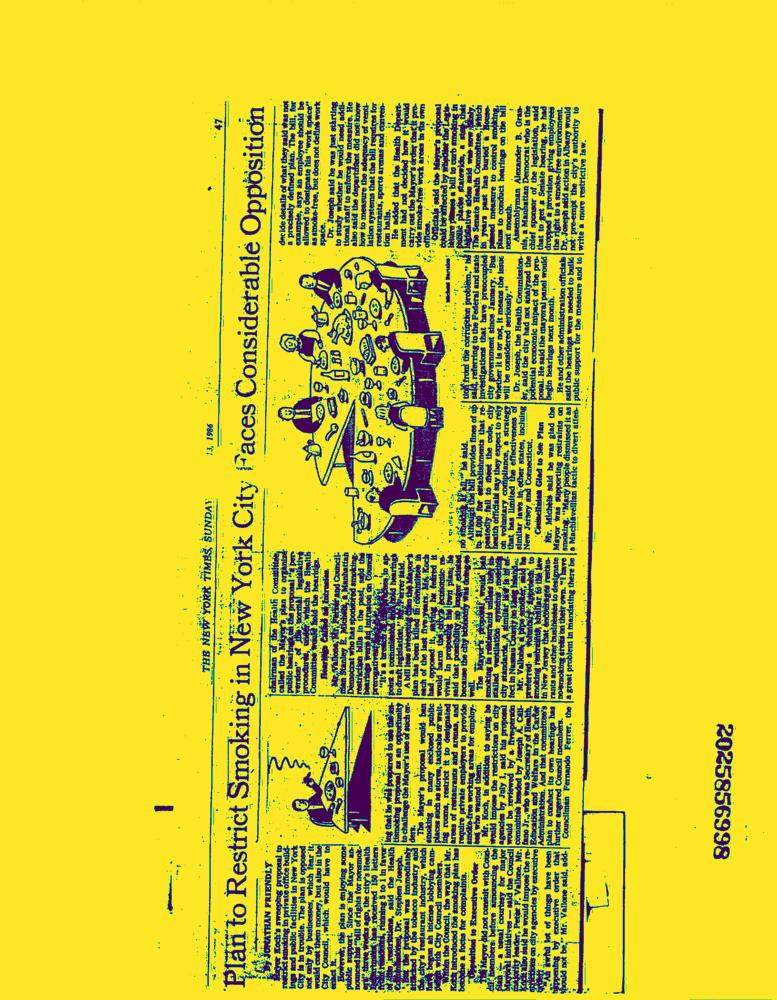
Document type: News-Article